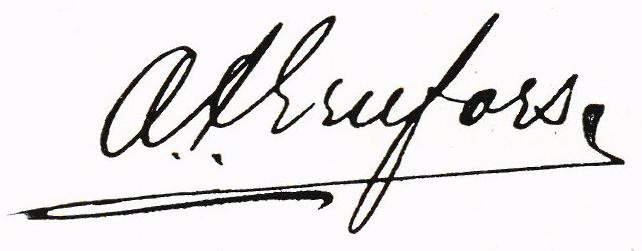
Signature of: august ernfors